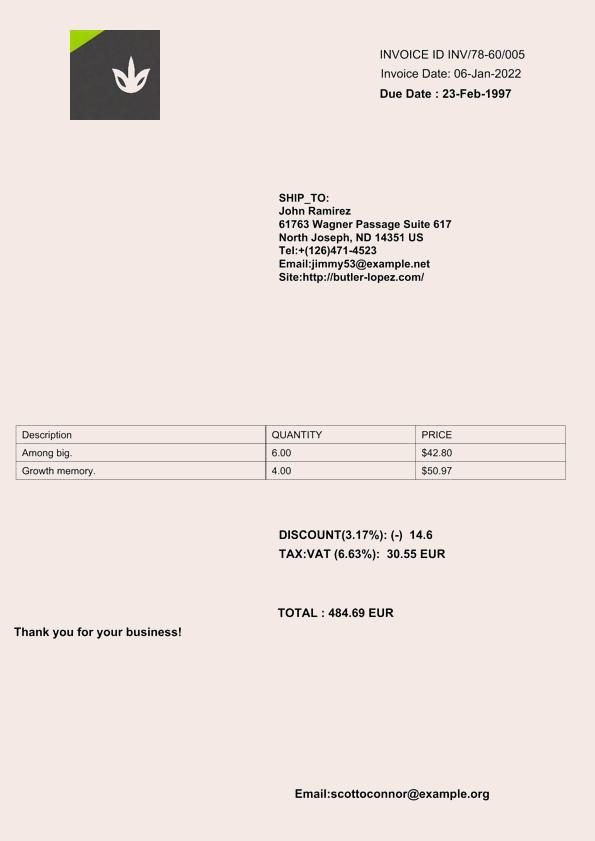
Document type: Invoice